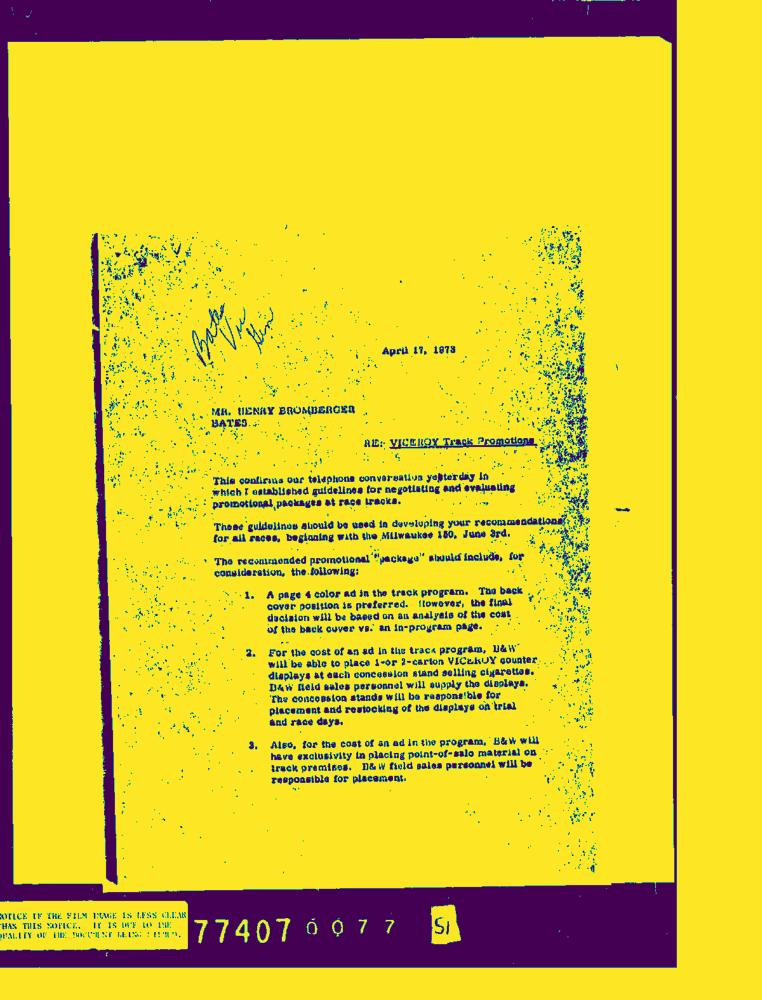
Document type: Letter-Doc